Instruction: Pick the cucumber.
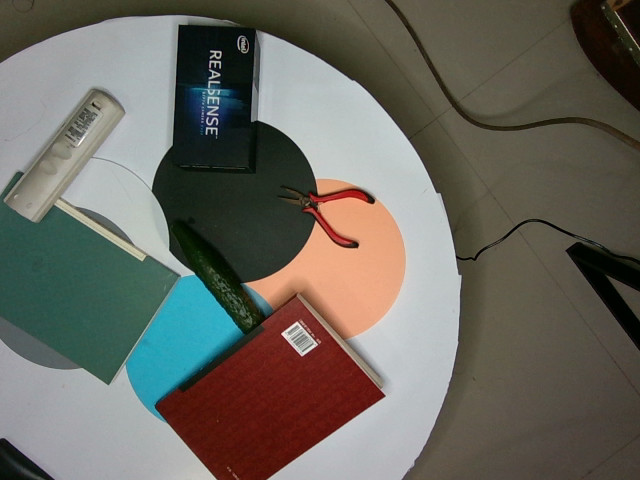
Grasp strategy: vertical